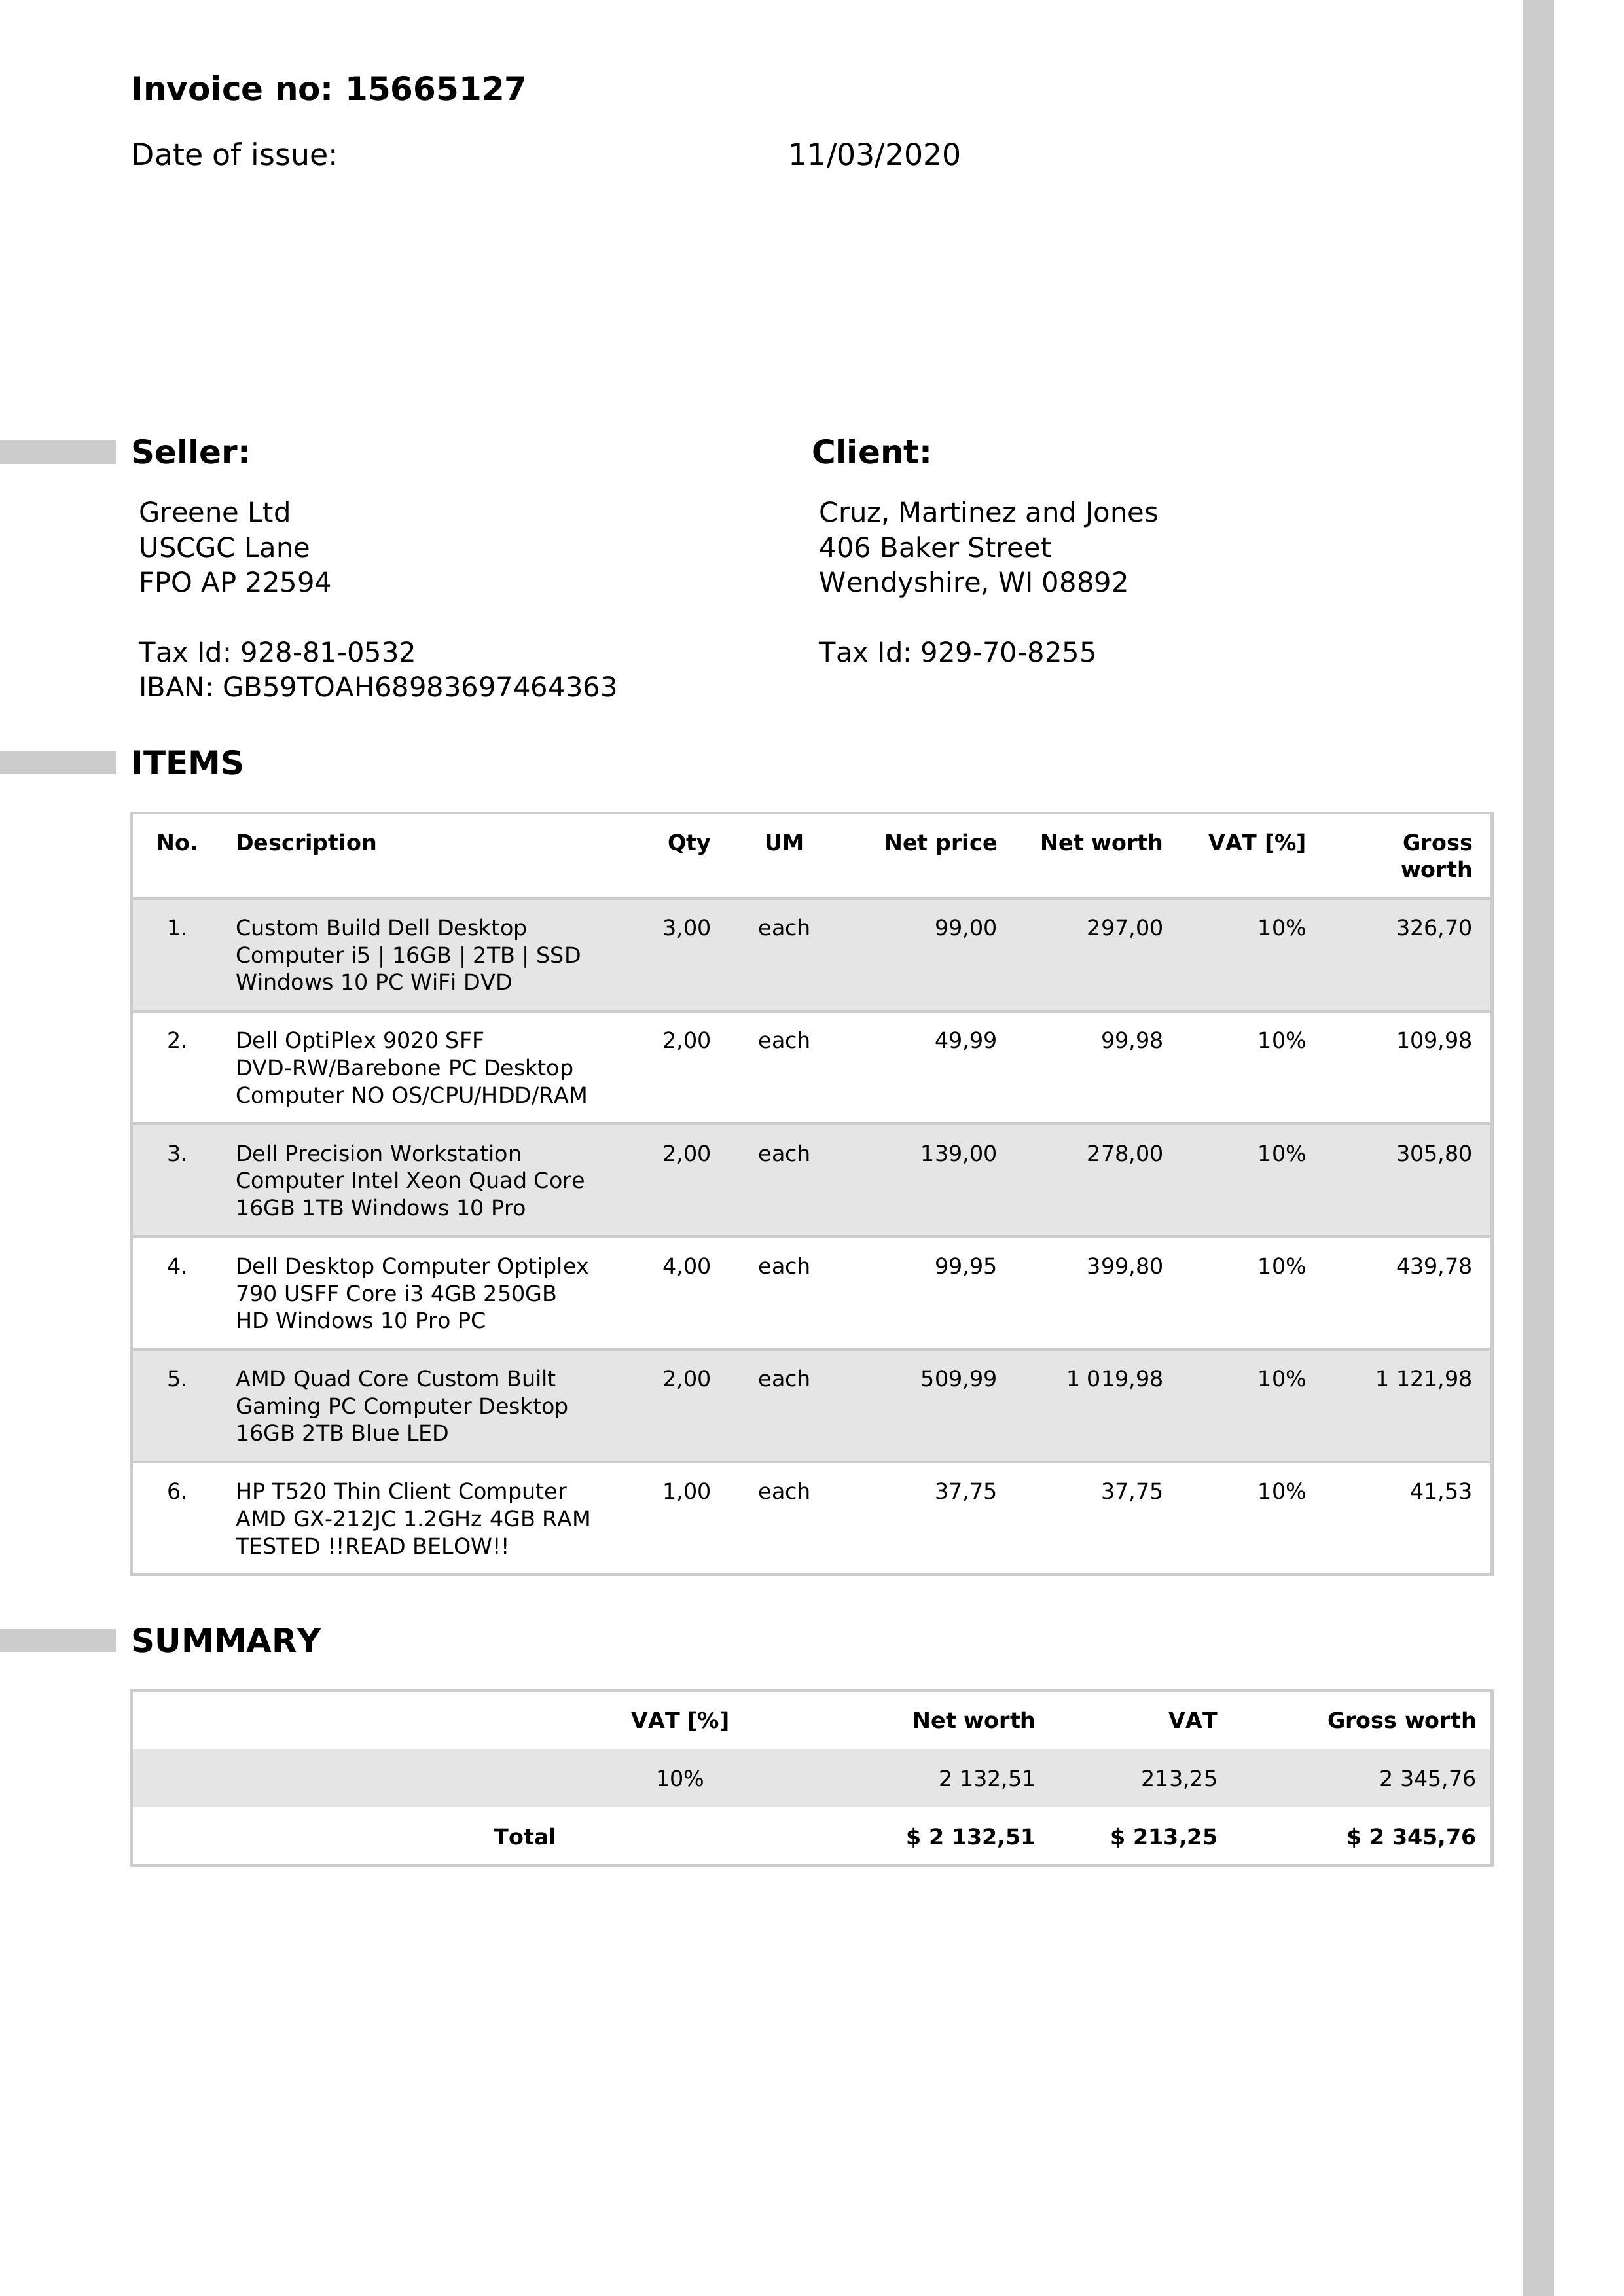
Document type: Invoice